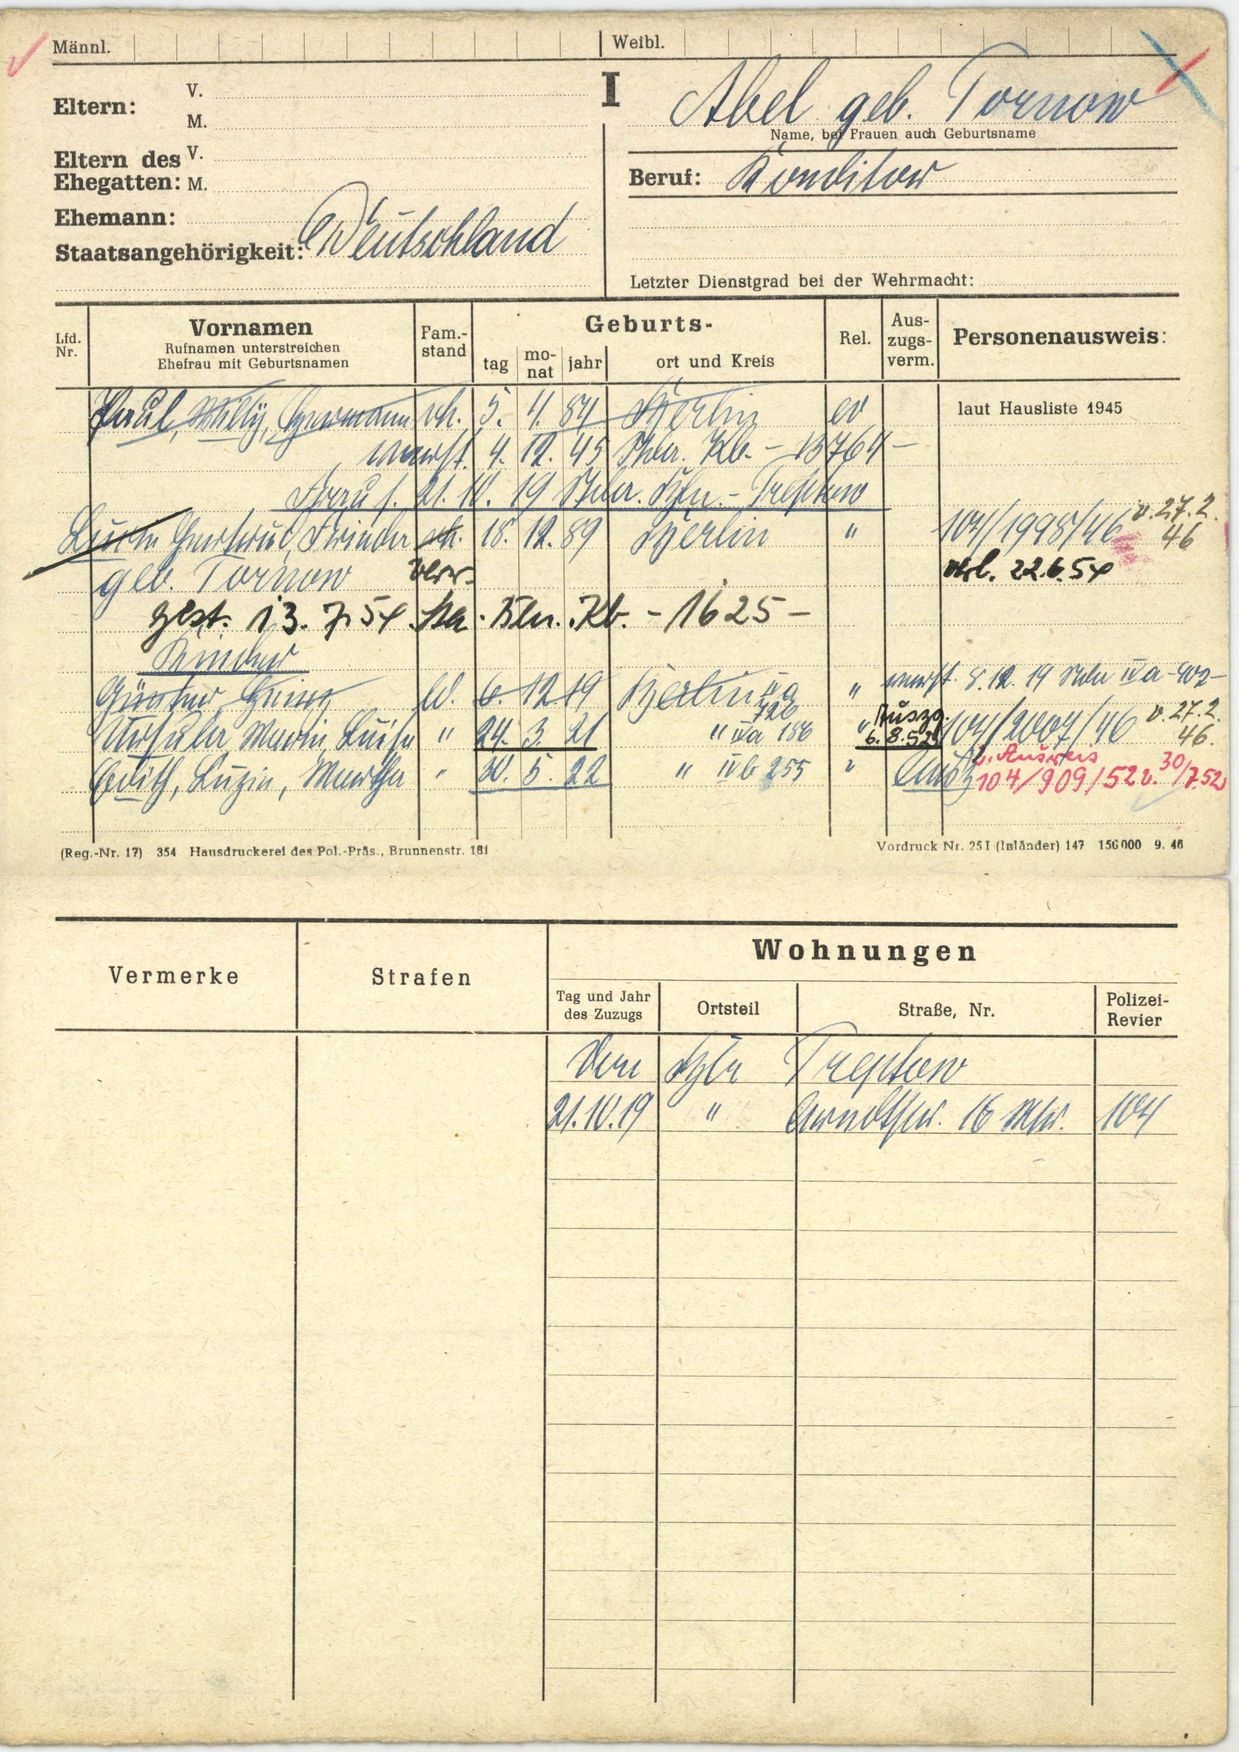
Abel geb. Tornow